Retrieve the amount in words, amount in figures, name of the payee, date on the cheque, and the bank name from the image.
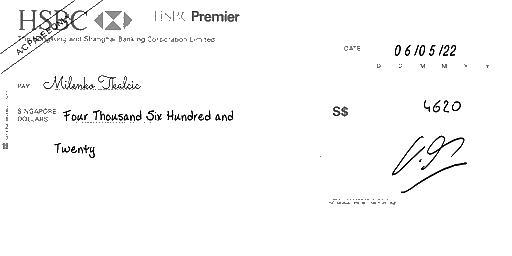
amt_in_words: Four Thousand Six Hundred and Twenty
amt_in_figures: 4620
payee_name: Milenko Tkalcic
bank_name: HSBC
cheque_date: 06/05/22